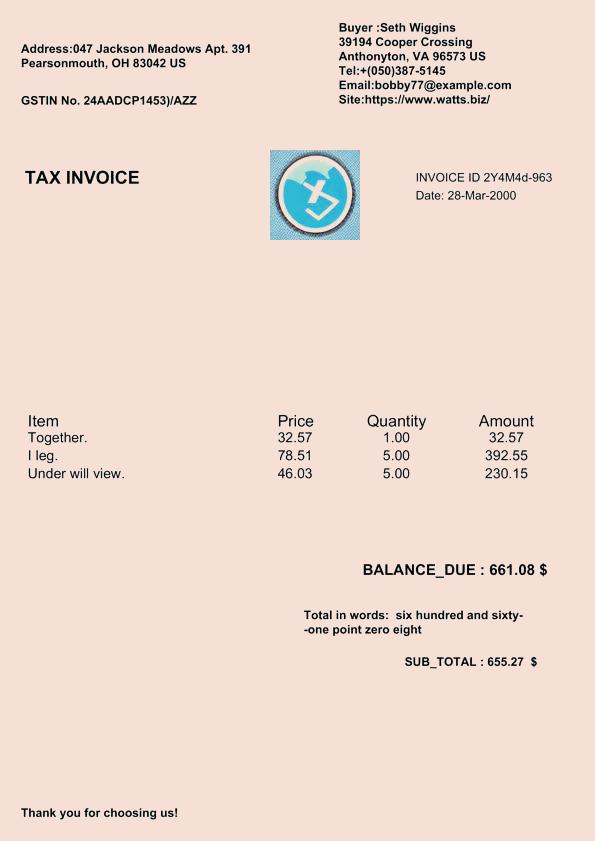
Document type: Invoice